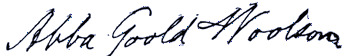
Signature of: abba goold woolson